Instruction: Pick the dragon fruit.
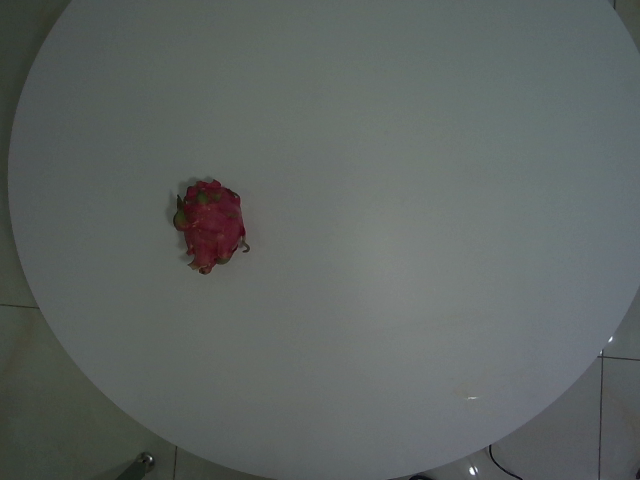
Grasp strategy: vertical